Question: Which state is mentioned in the document?
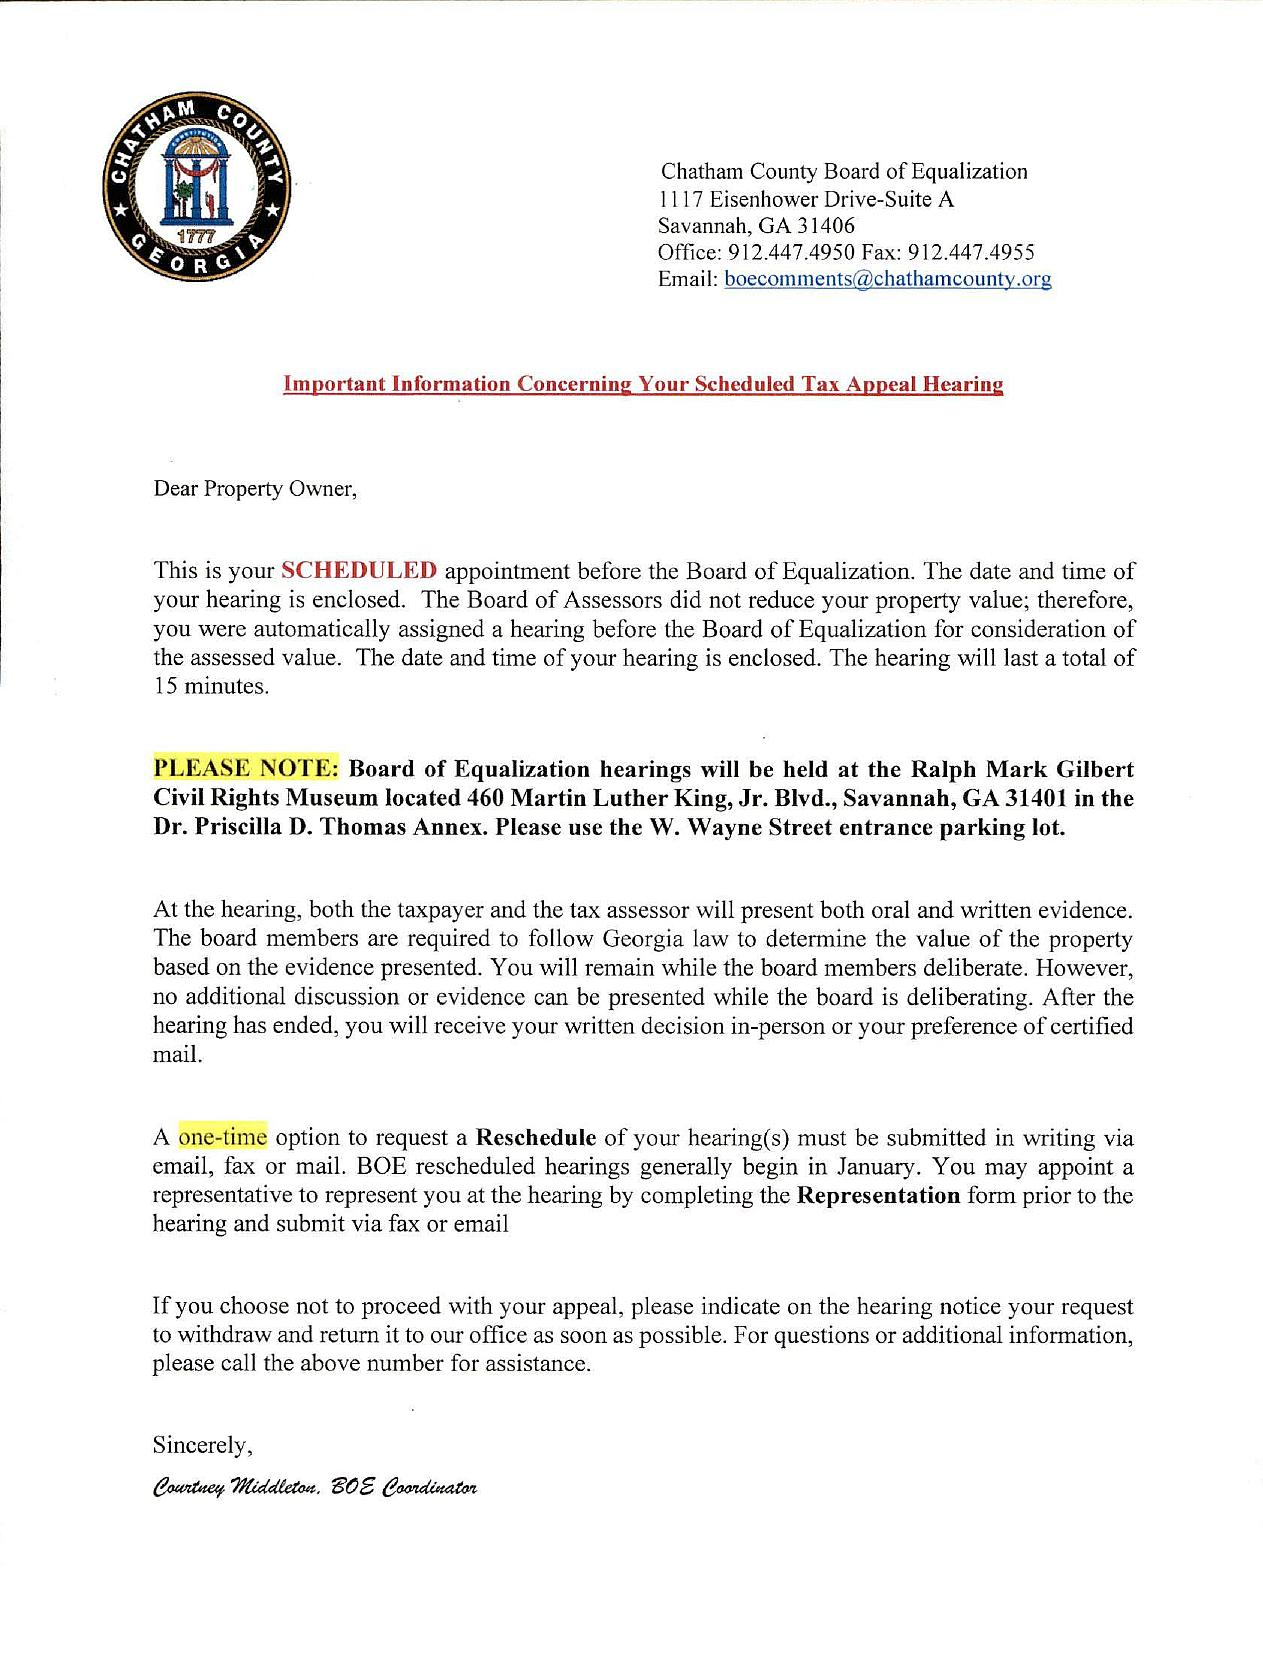
Answer: "GA"